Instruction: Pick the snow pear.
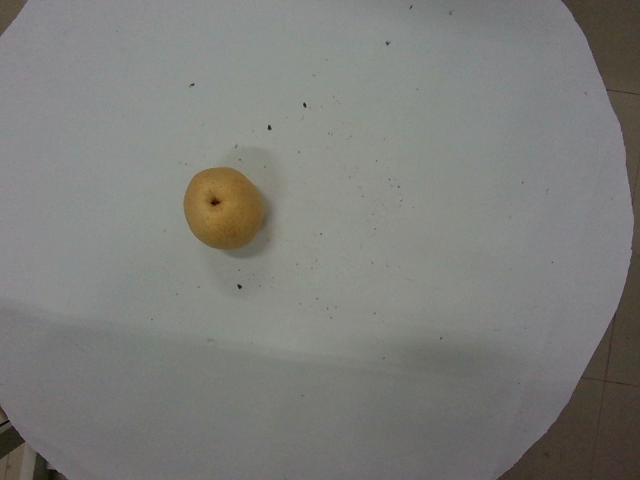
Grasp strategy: vertical